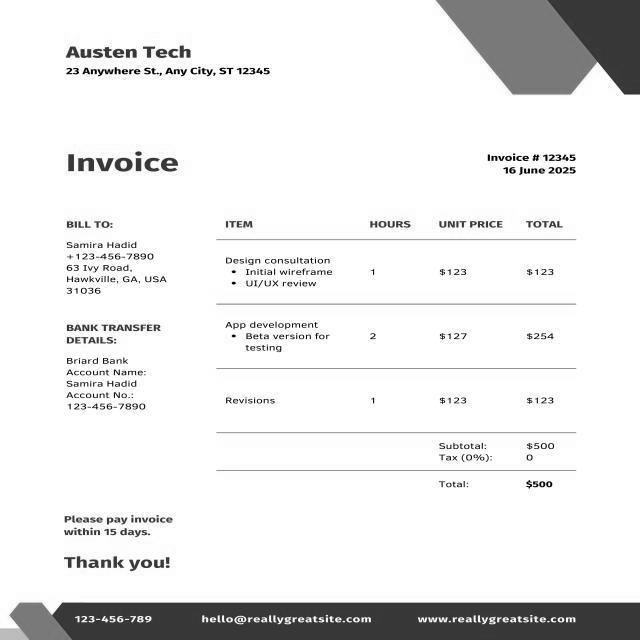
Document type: Invoice